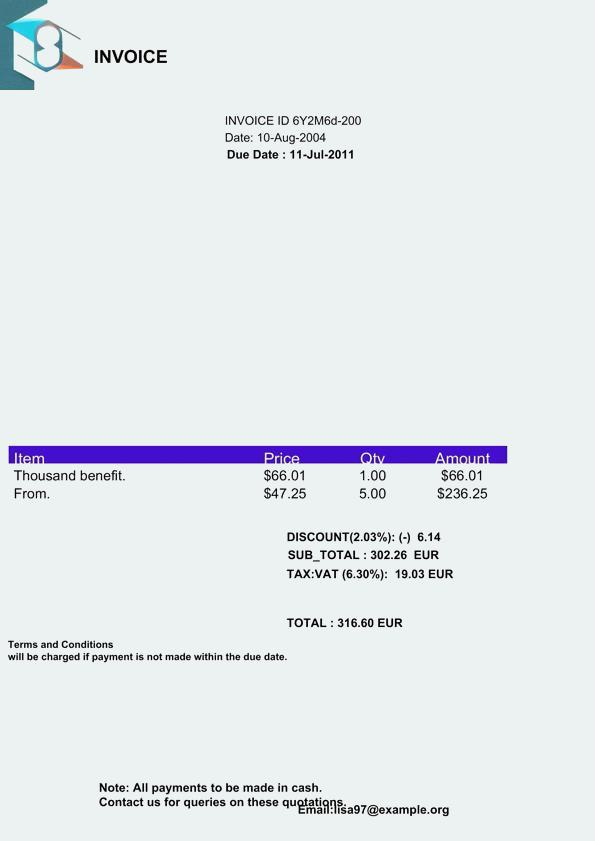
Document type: Invoice